Question: How does the patient history play a role?
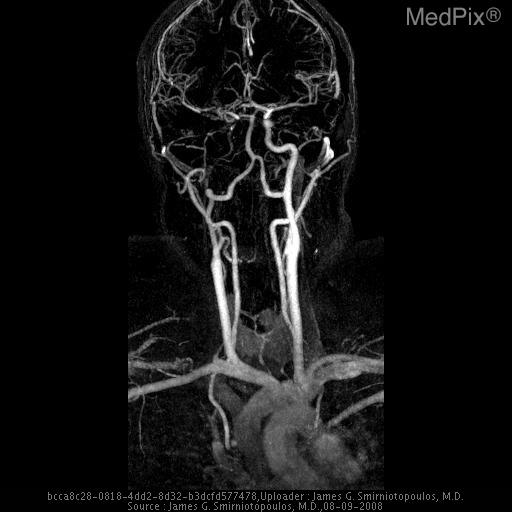
Answer: The patient's history of Acute onset of left hemiparesis is key in understanding the case.